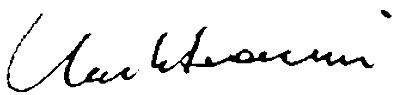
Signature of: umberto veronesi